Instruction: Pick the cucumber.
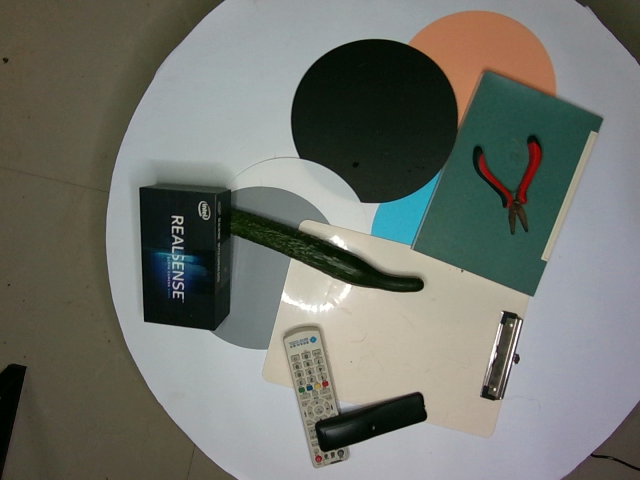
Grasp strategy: vertical